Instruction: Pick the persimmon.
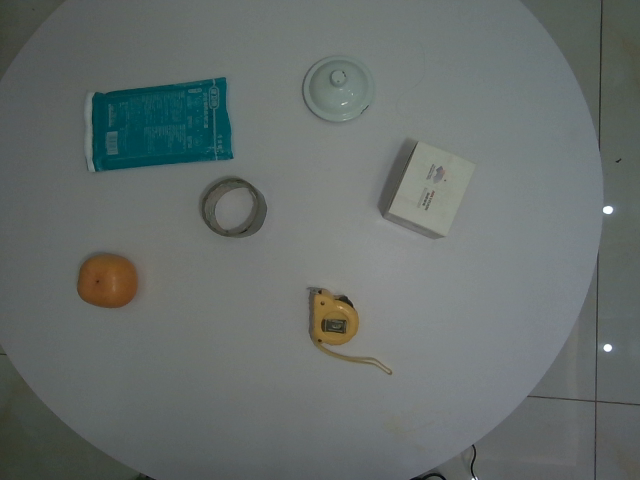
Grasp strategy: vertical